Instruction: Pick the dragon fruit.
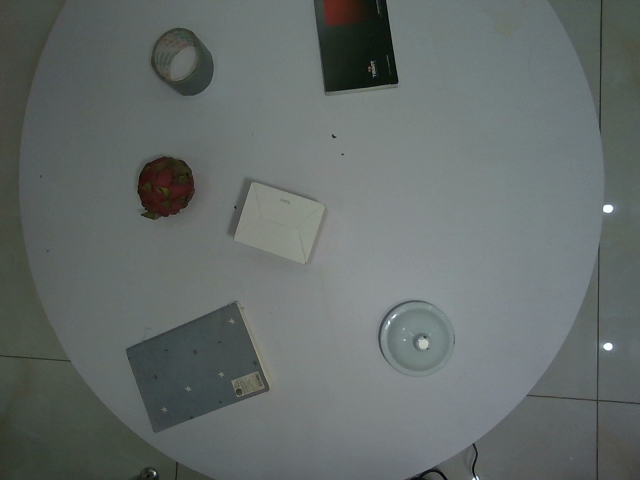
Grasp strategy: vertical